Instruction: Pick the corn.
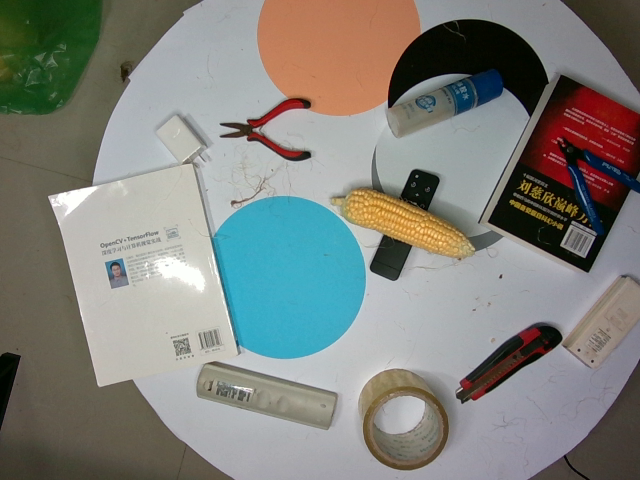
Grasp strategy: vertical